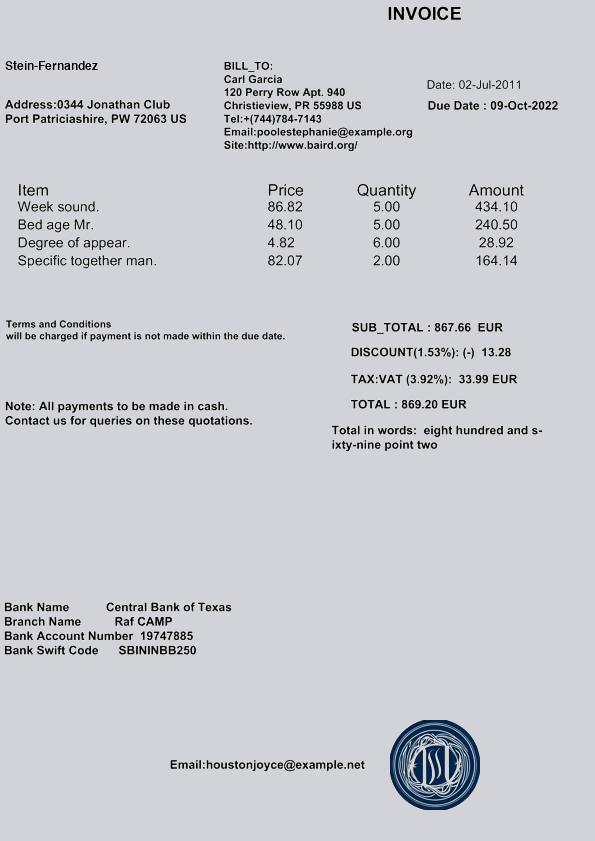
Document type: Invoice